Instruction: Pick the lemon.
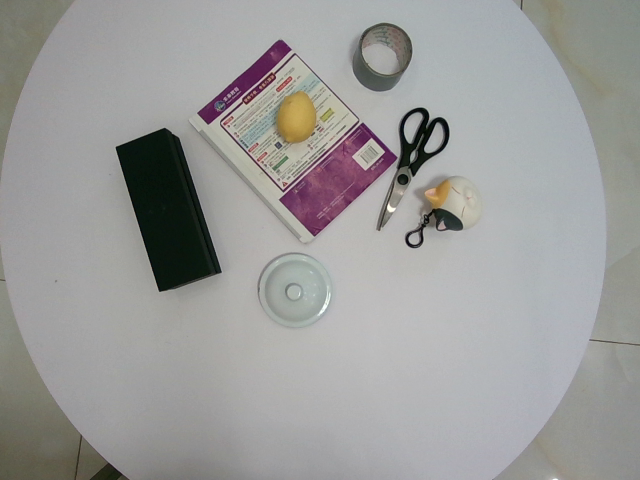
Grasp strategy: vertical